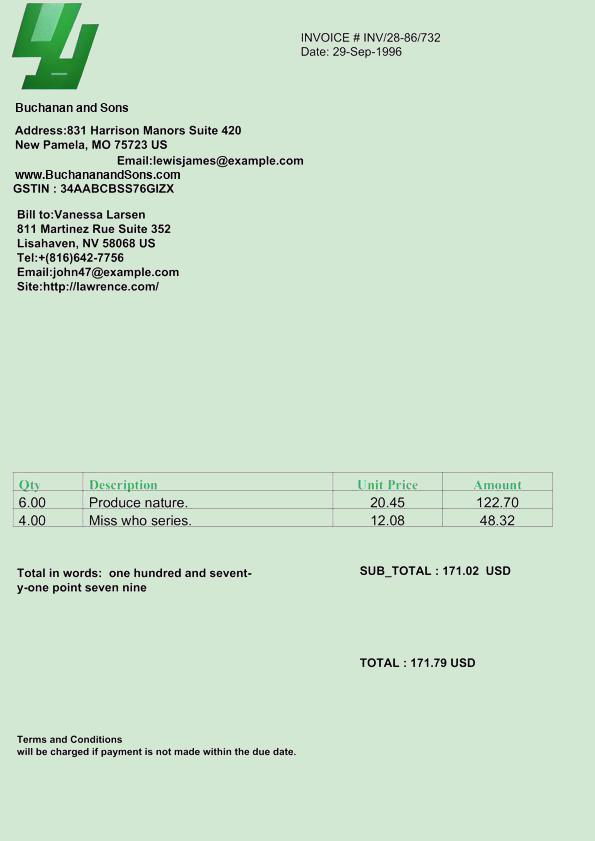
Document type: Invoice